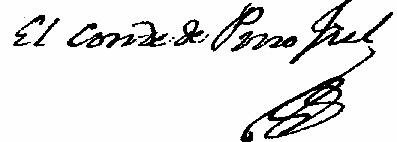
Signature of: francisco fernández del pino